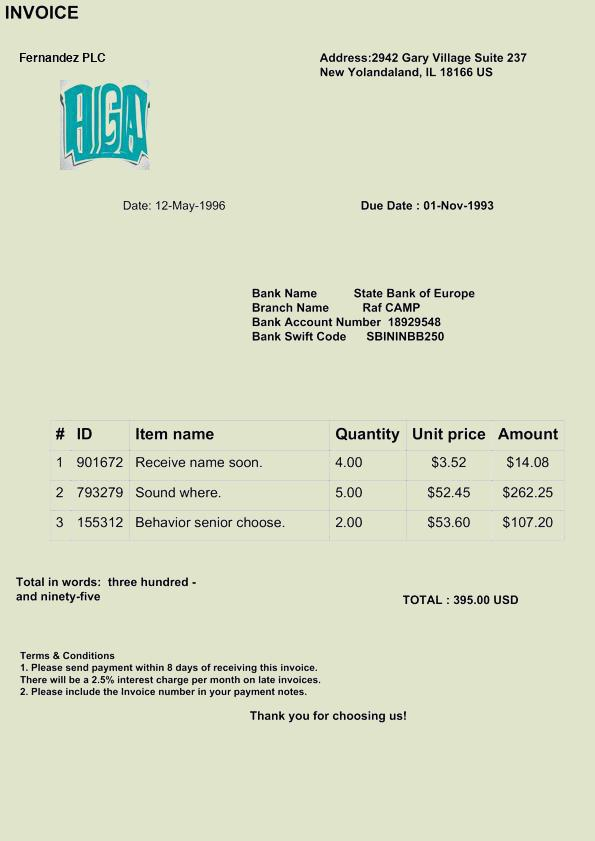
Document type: Invoice